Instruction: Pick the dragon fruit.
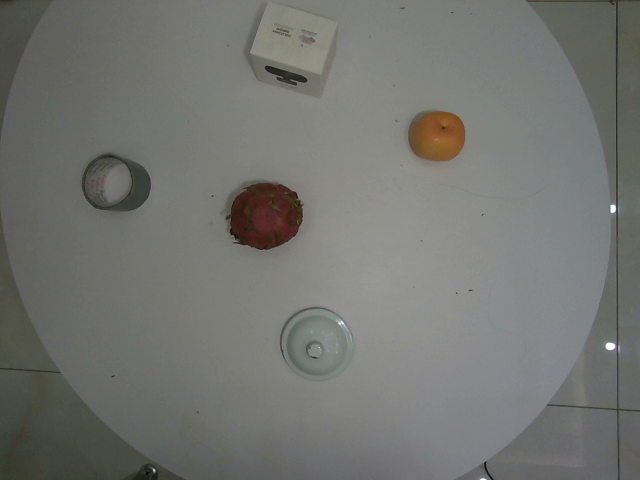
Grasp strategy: vertical